Question: What was observed in the imaging?
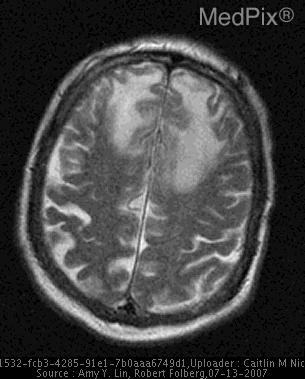
Answer: The imaging shows •  T2W MR shows bilateral frontal lobe involvement from a "butterfly" lesion in the genu of the corpus callosum

•  Enucleated eye - after vitrectomy w/silicone oil replacement - shows thickening of the posterior retina w/small round blue cells Bilateral frontal lobe lesions, producing a "butterfly" pattern of vasogenic edema..